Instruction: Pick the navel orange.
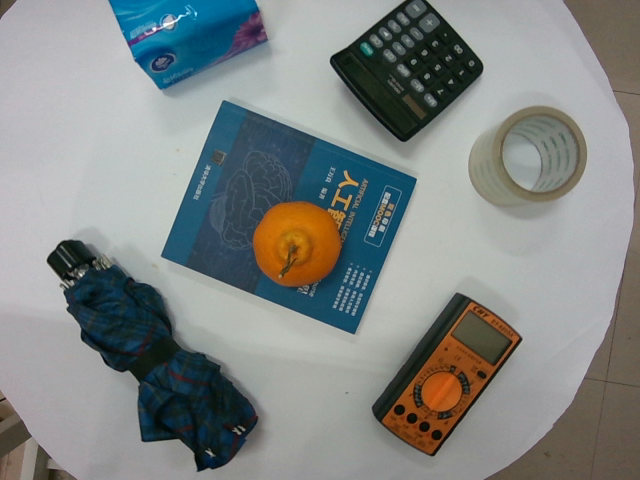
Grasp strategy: vertical